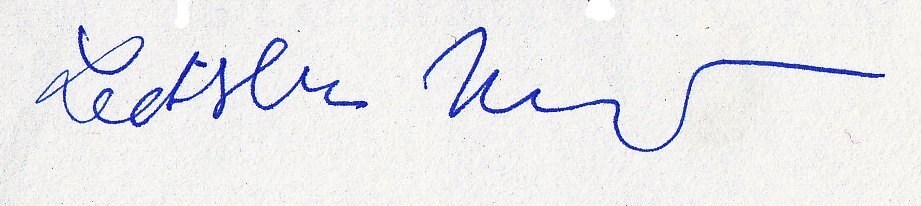
Signature of: ladislav novák